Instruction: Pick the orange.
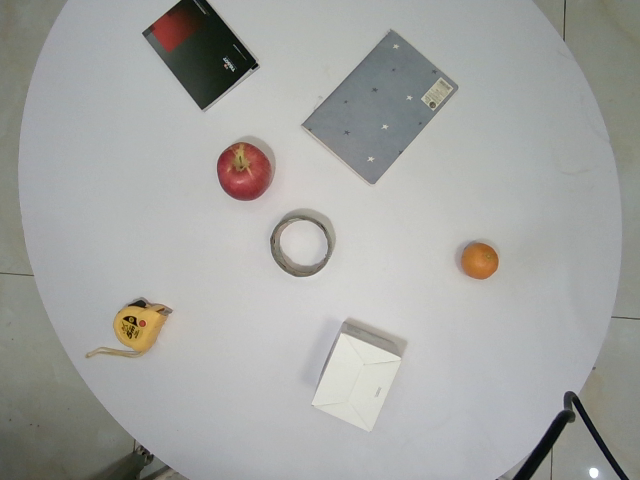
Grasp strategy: vertical